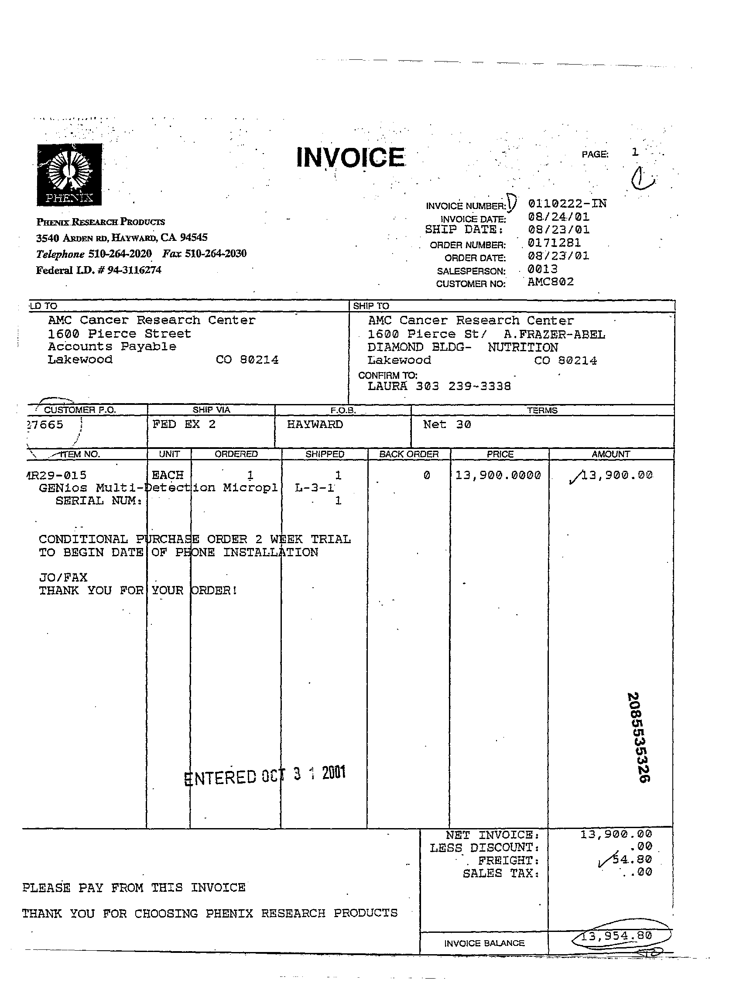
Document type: Invoice